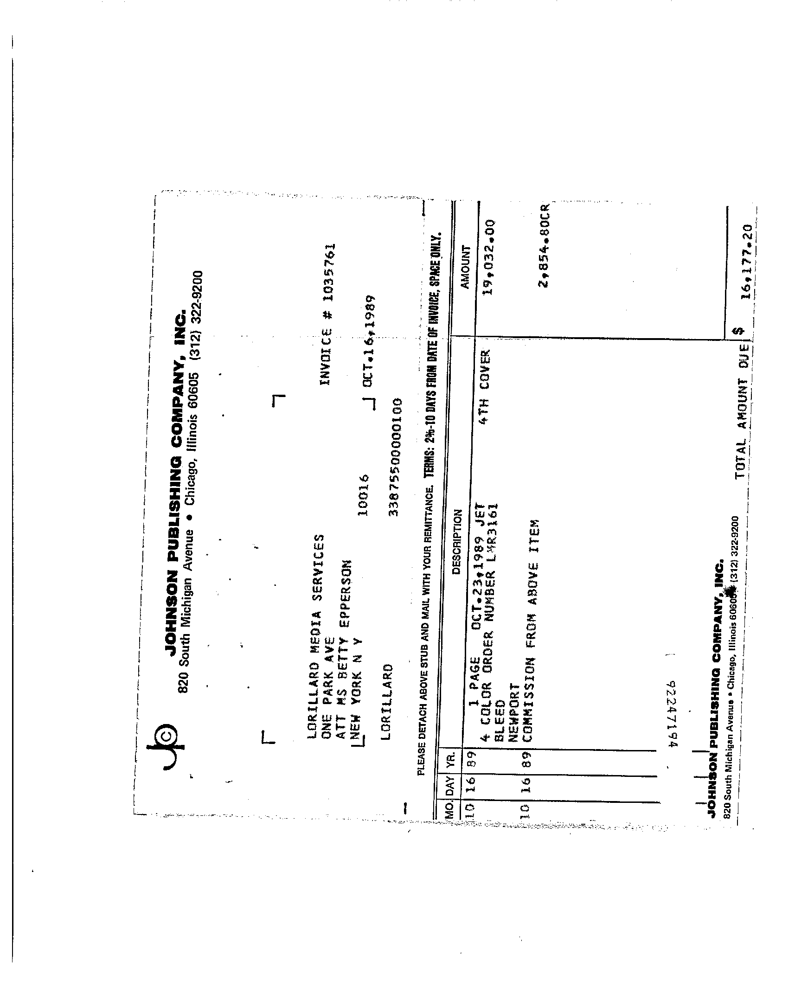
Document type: Invoice